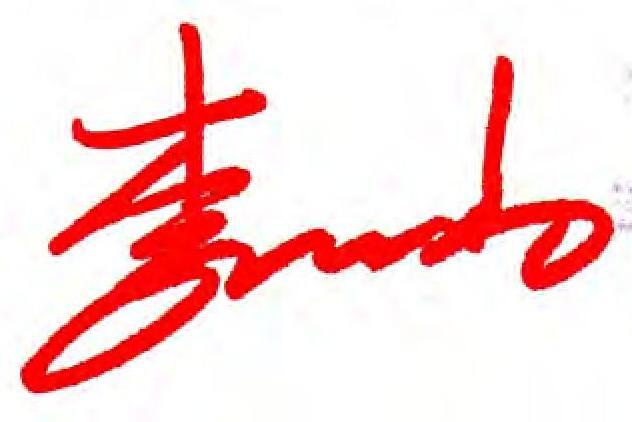
Signature of: li xiaopeng